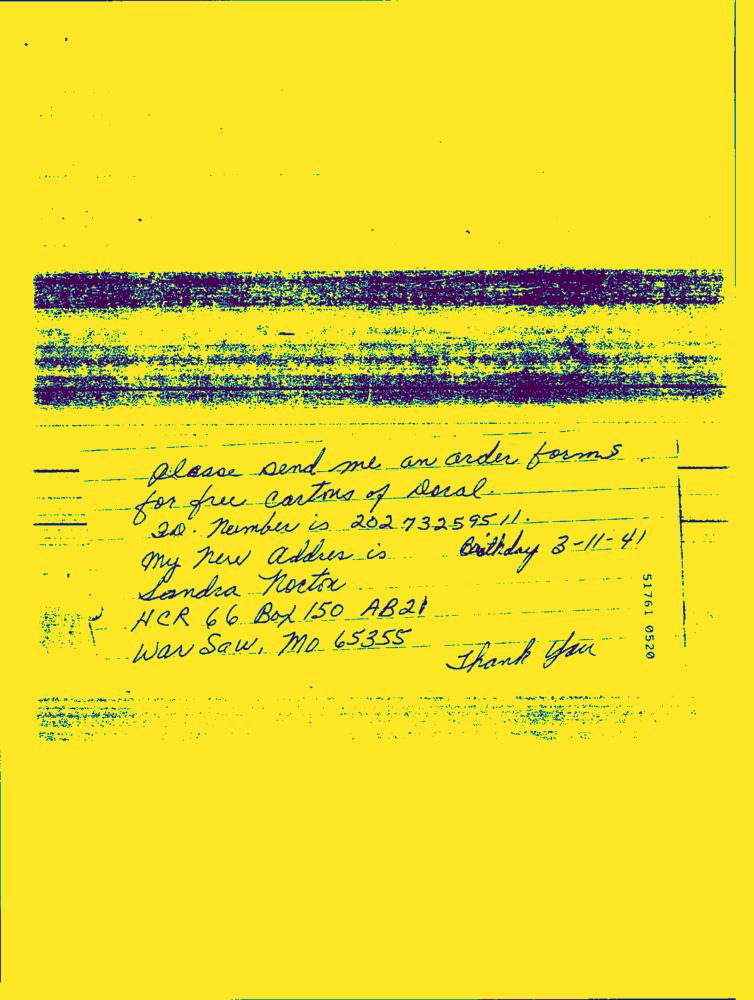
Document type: Hand-Written